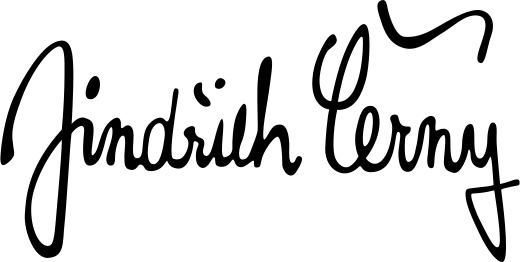
Signature of: jindřich černý